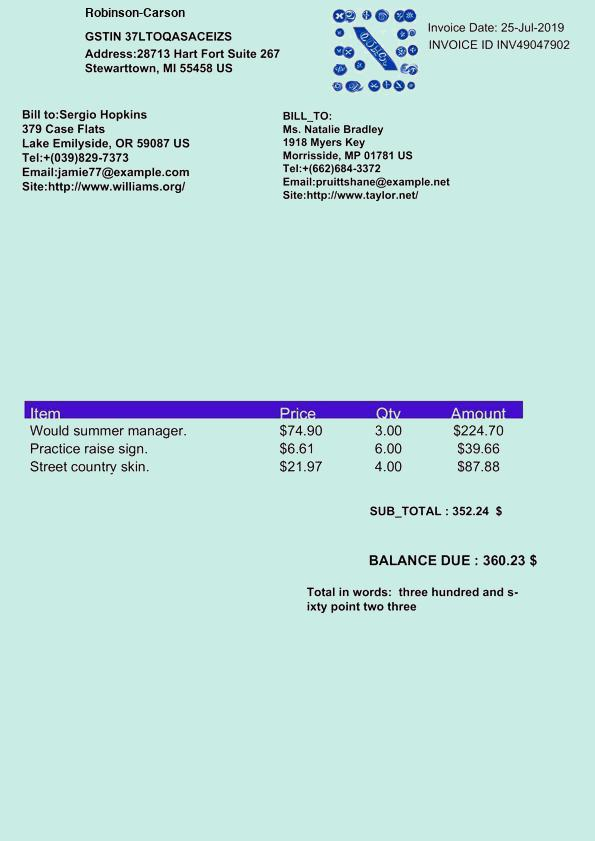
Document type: Invoice